Question: How is the history relevant to the case?
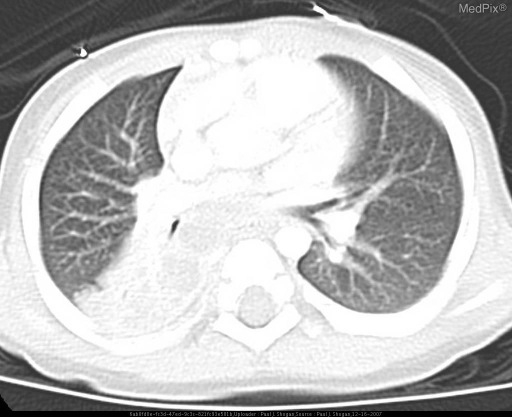
Answer: The patient's history of 16 month asymptomatic male and 3 year old asymptomatic sister with exposure to uncle from India. is key in understanding the case.